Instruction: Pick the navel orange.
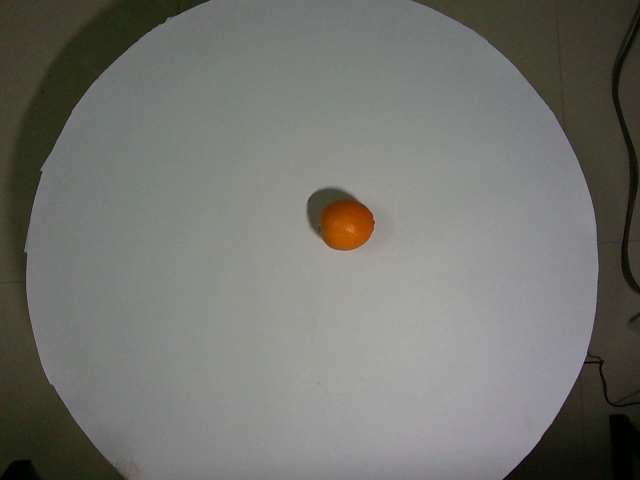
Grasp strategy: vertical